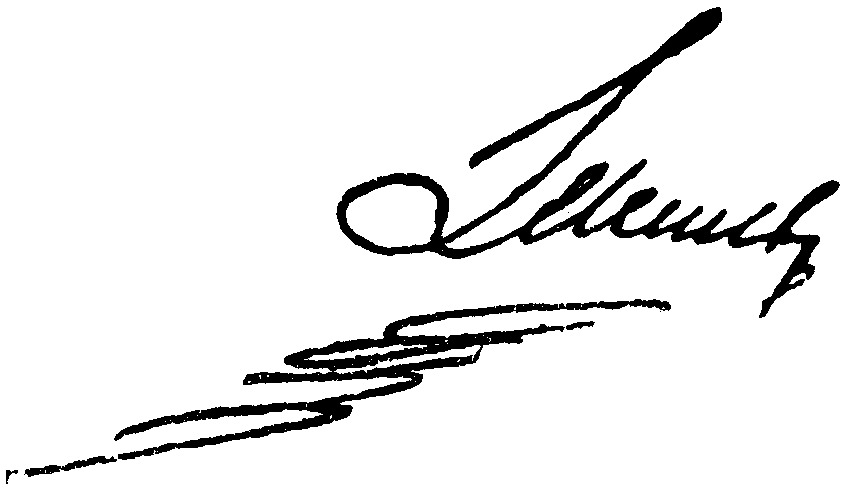
Signature of: joachim lelewel